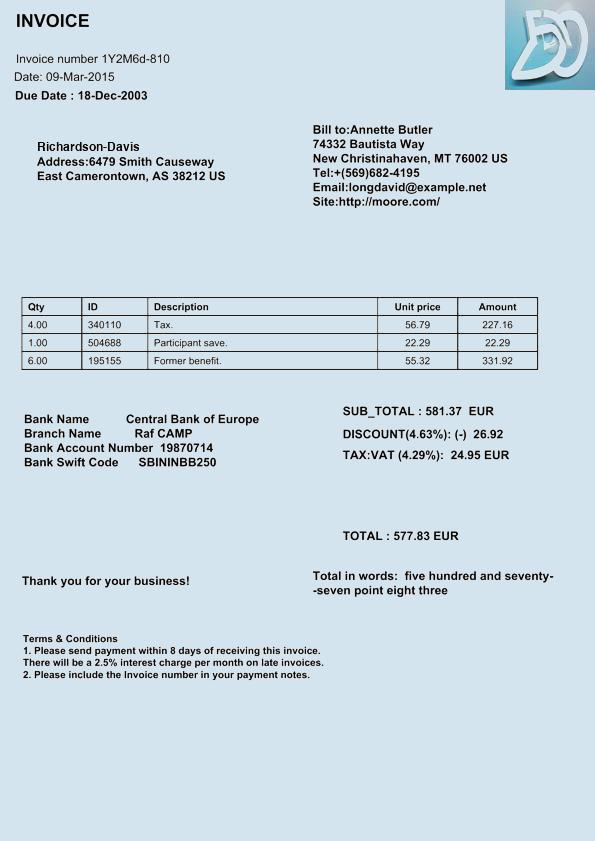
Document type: Invoice